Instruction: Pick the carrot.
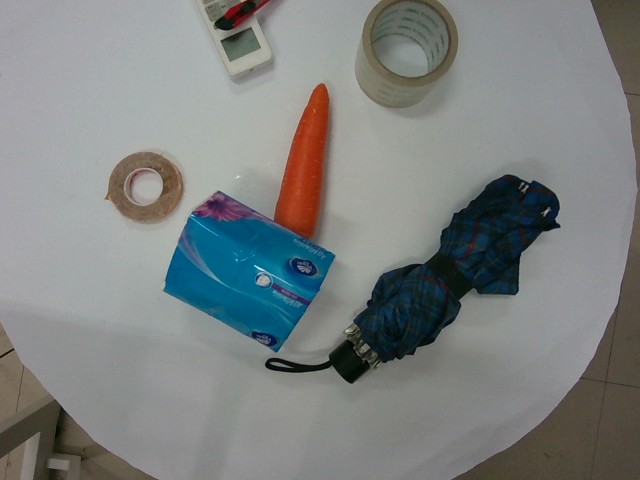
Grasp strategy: vertical